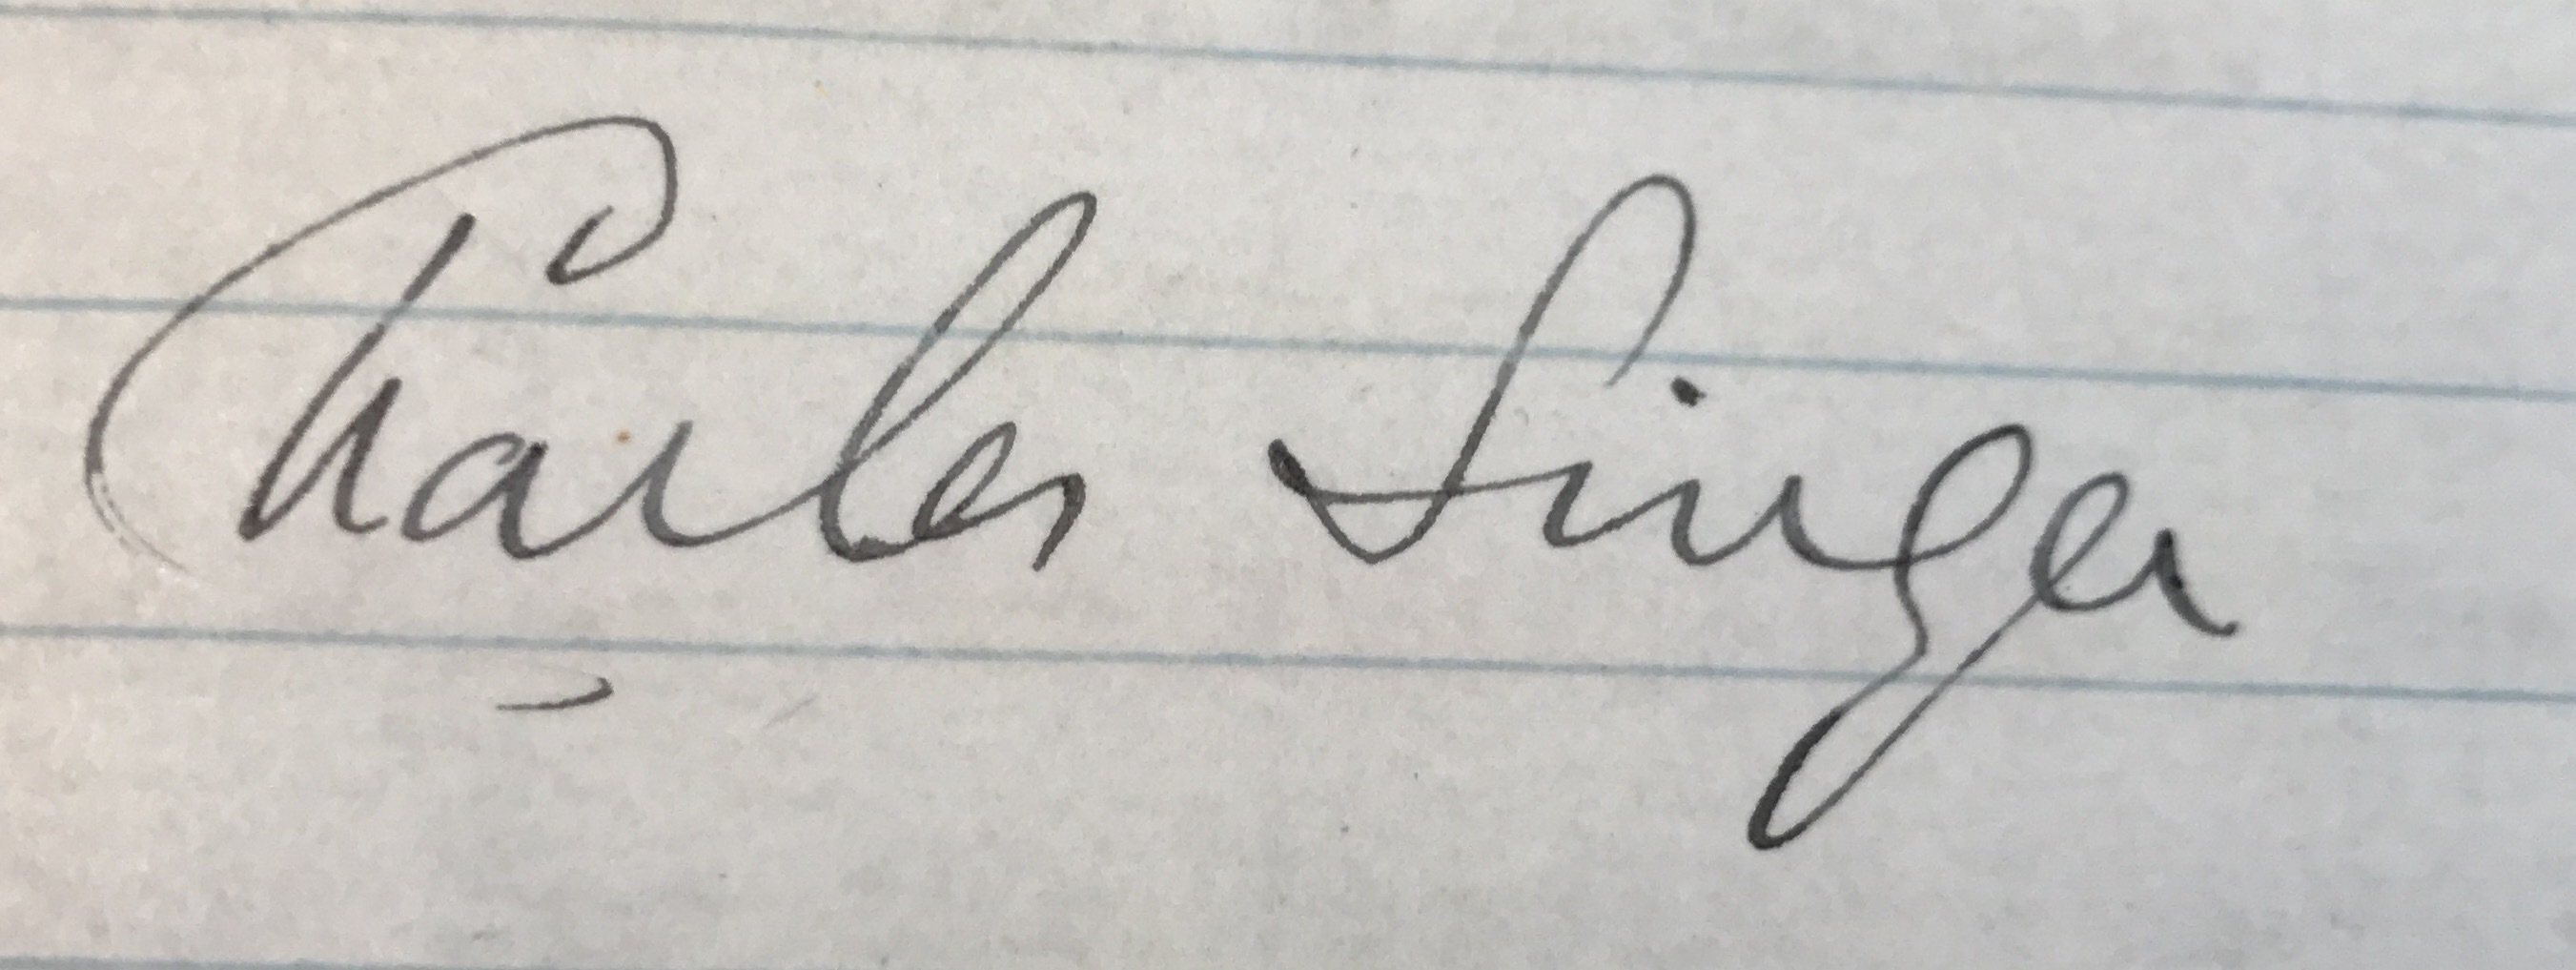
Signature of: charles singer